Question: What is the property identification or parcel number listed?
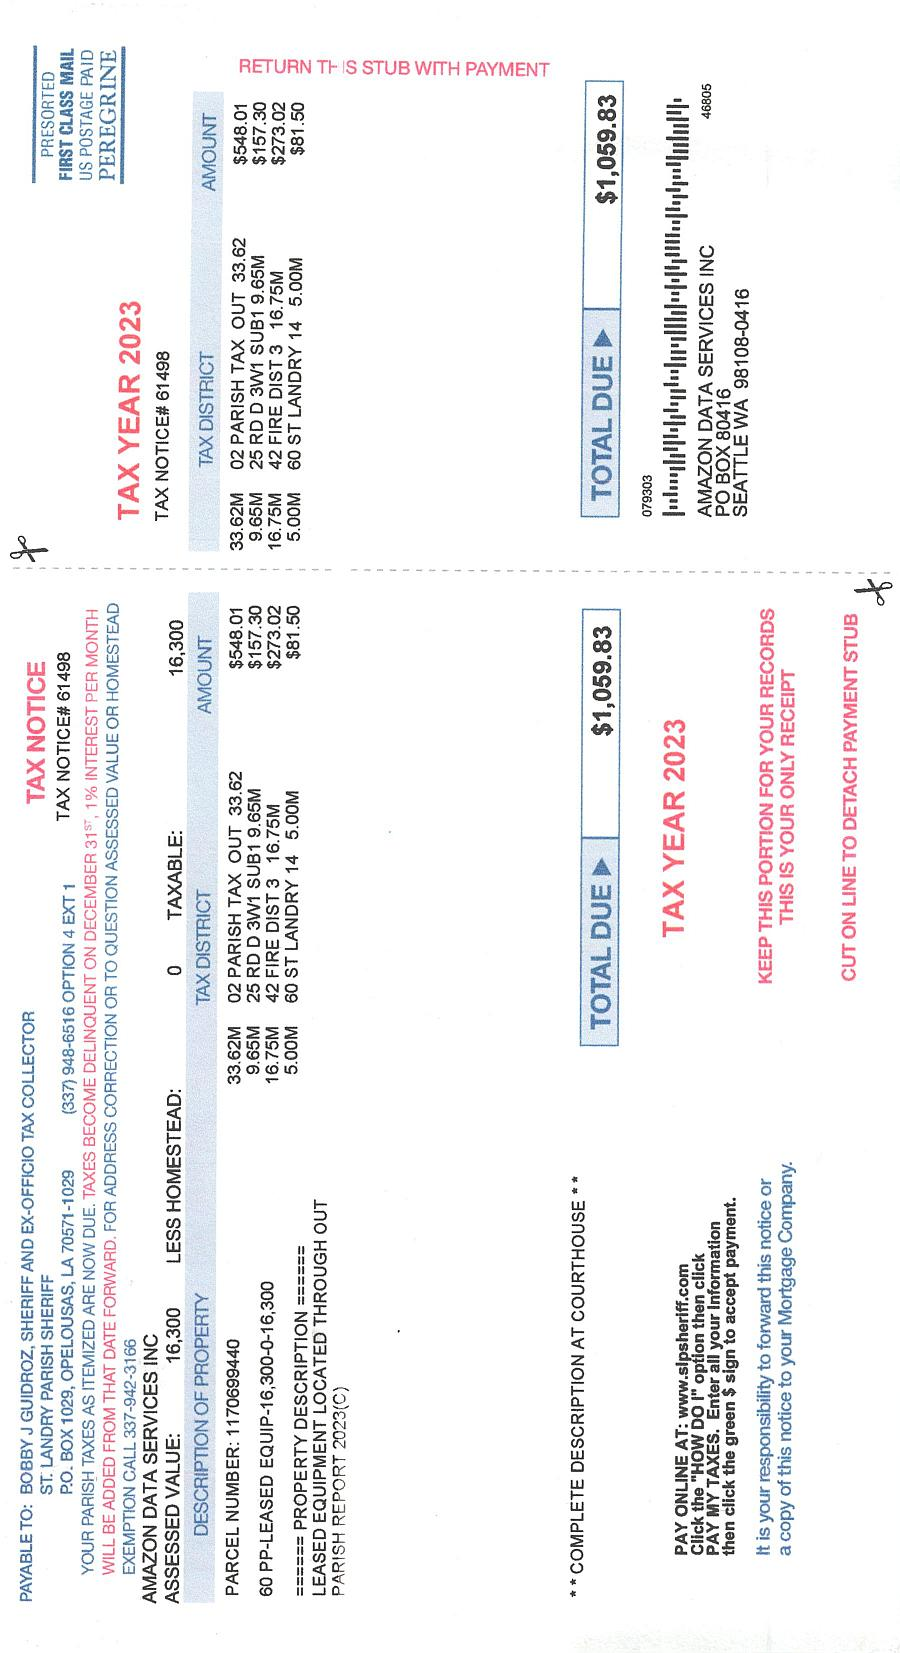
Answer: "3321 PROP TAX CHG OUT 33-21"